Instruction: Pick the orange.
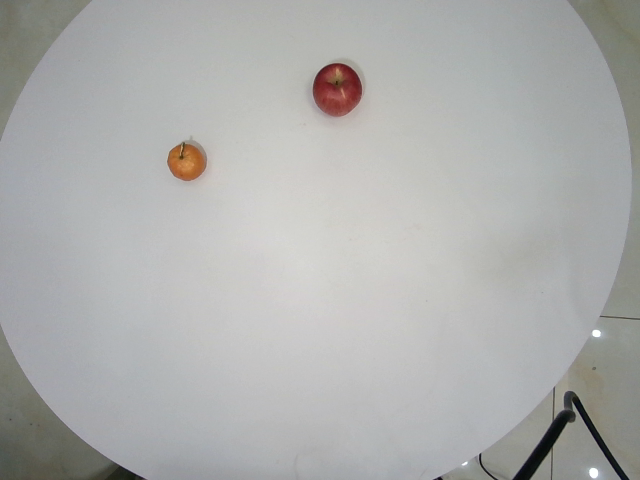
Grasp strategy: vertical